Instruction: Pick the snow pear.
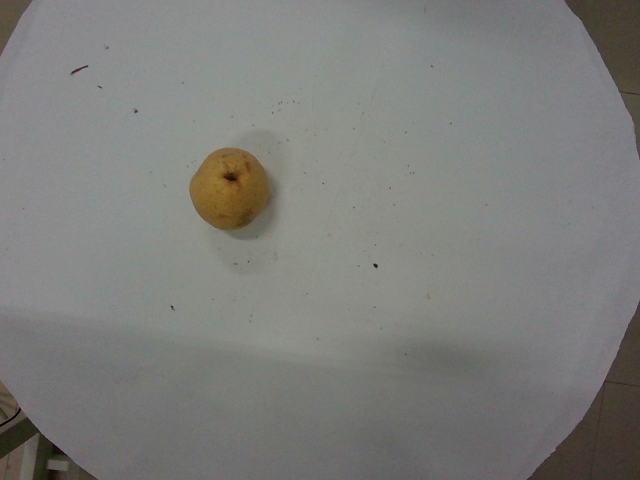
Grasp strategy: vertical